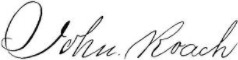
Signature of: john roach